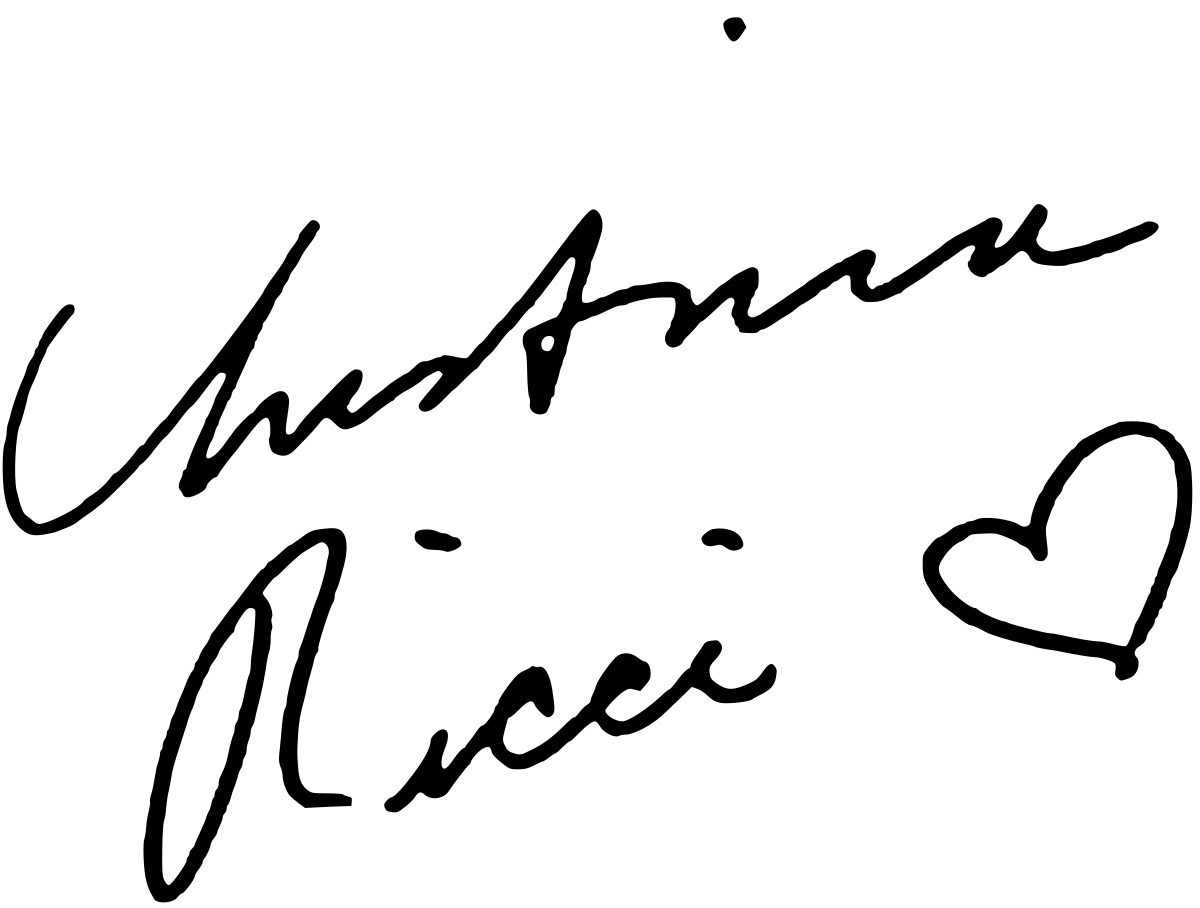
Signature of: christina ricci